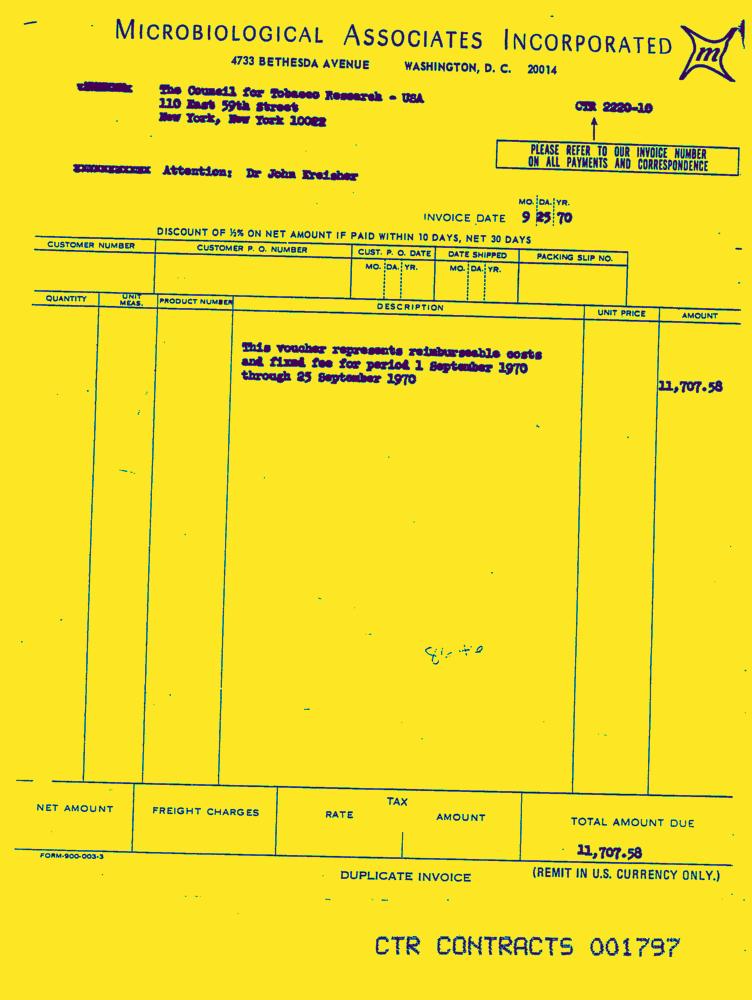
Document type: Invoice-Doc